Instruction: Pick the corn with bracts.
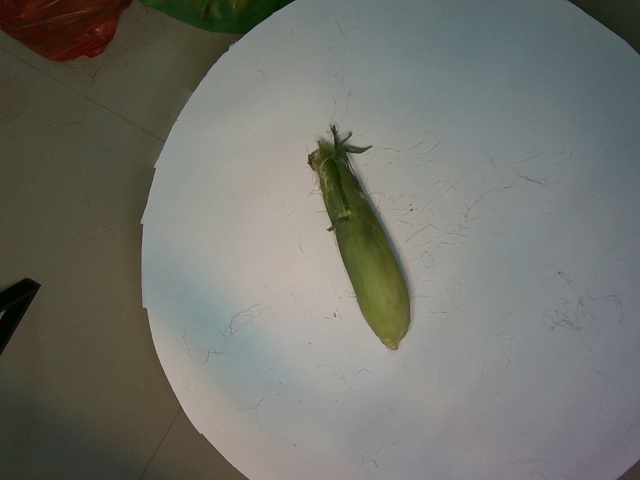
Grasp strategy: vertical